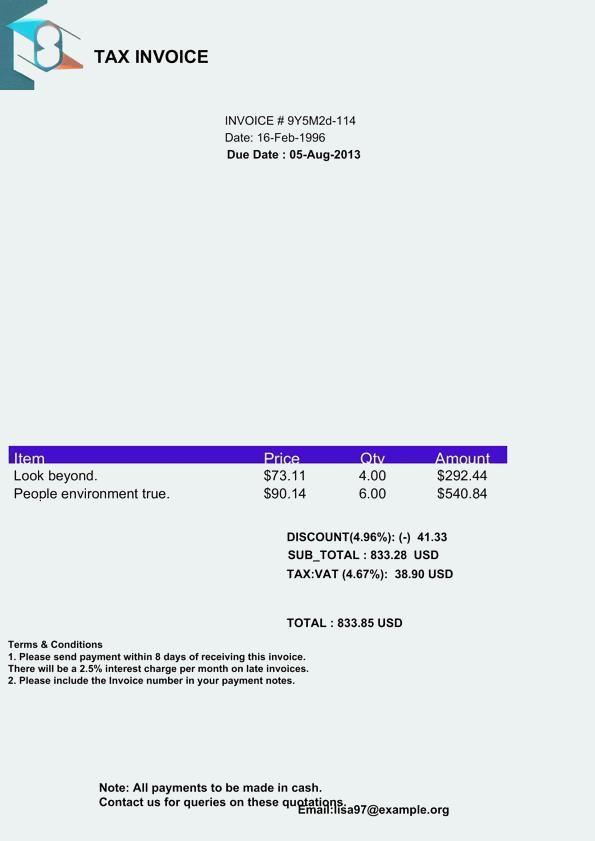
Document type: Invoice